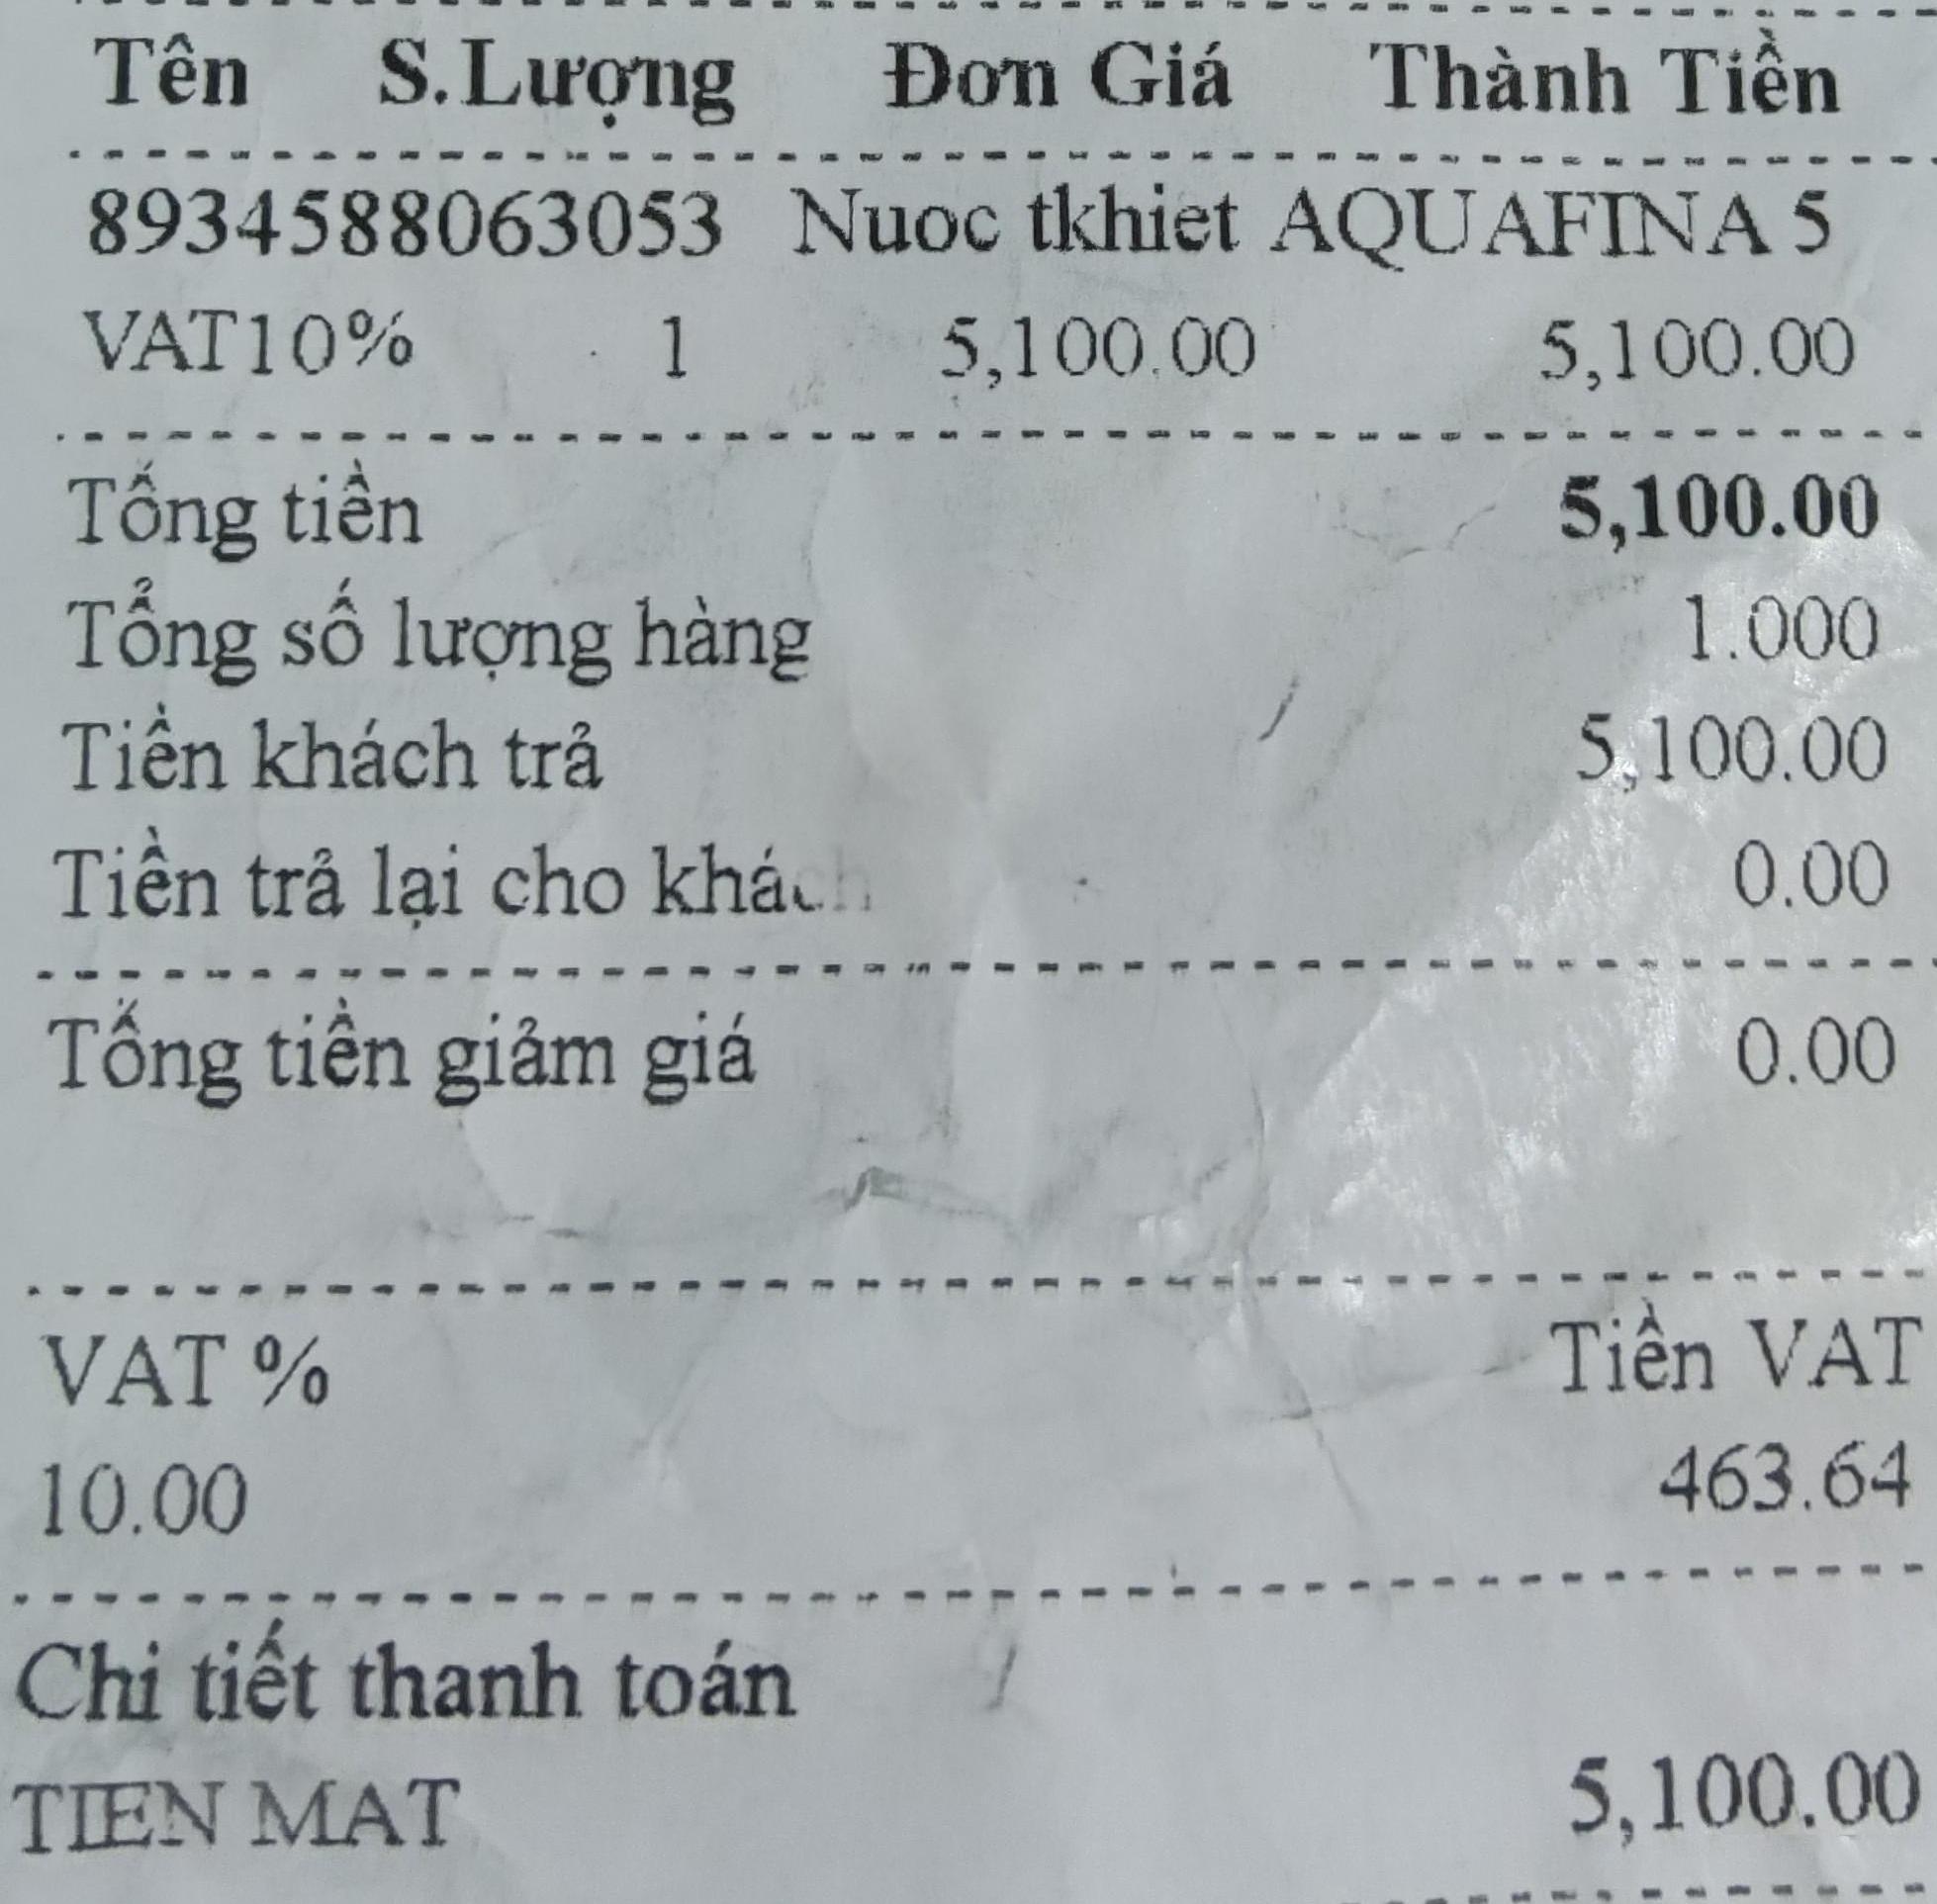
<table>
  <tr>
    <th>Tên</th>
    <th>S.Lượng</th>
    <th>Đơn Giá</th>
    <th>Thành Tiền</th>
  </tr>
  <tr>
    <td>8934588063053 Nuoc tkhiet AQUAFINA 5 VAT10%</td>
    <td>1</td>
    <td>5,100.00</td>
    <td>5,100.00</td>
  </tr>
</table>

Tổng tiền 5,100.00
Tổng số lượng hàng 1.000
Tiền khách trả 5,100.00
Tiền trả lại cho khách 0.00
Tổng tiền giảm giá 0.00

VAT % Tiền VAT
10.00 463.64

Chi tiết thanh toán
TIEN MAT 5,100.00